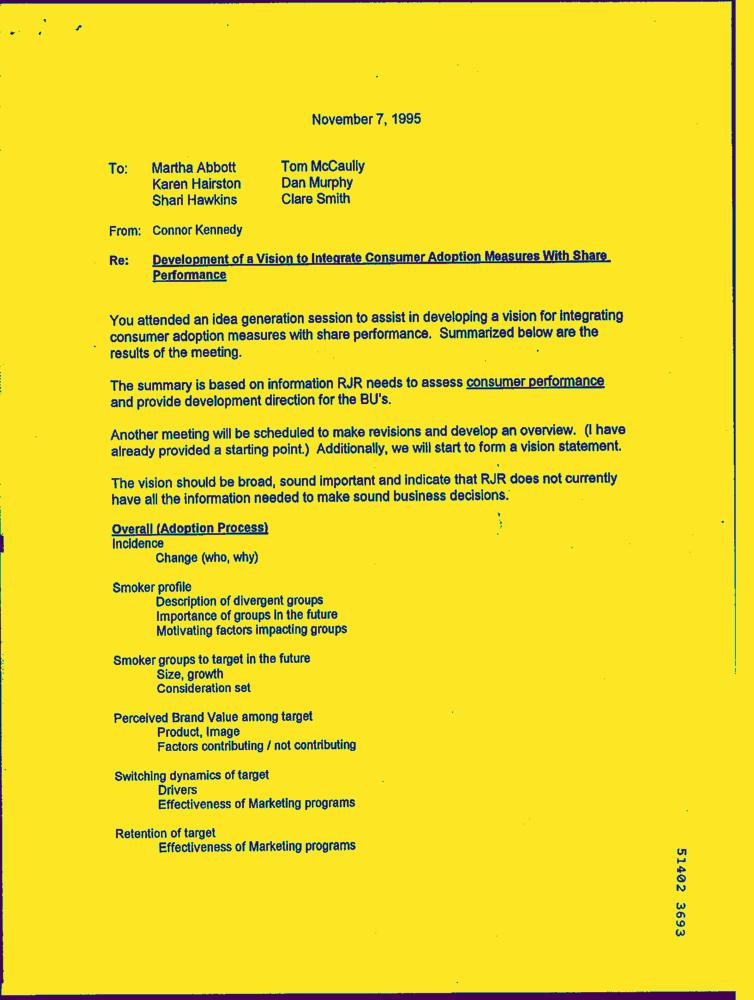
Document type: Letter-Doc